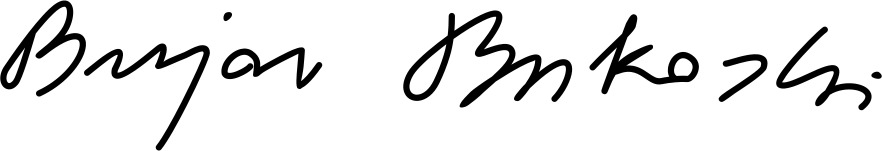
Signature of: bujar bukoshi